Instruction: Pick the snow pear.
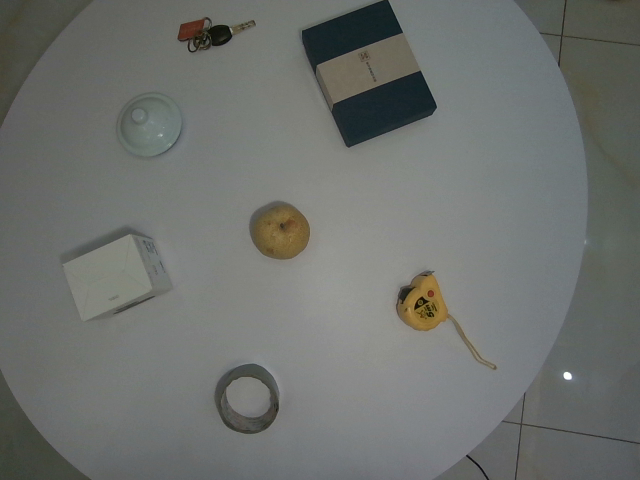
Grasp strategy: vertical